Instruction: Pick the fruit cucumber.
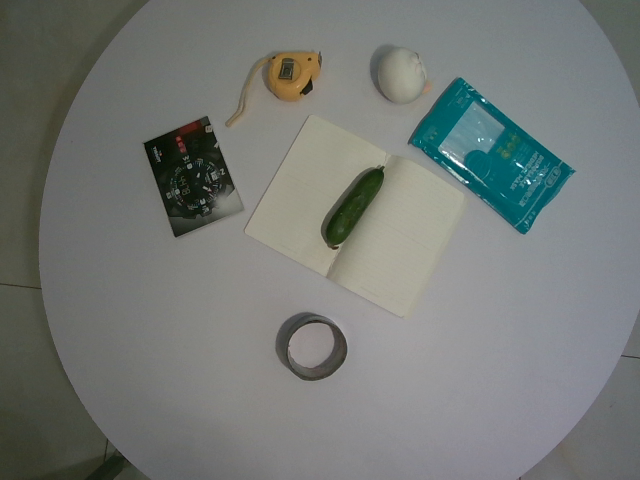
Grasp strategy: vertical